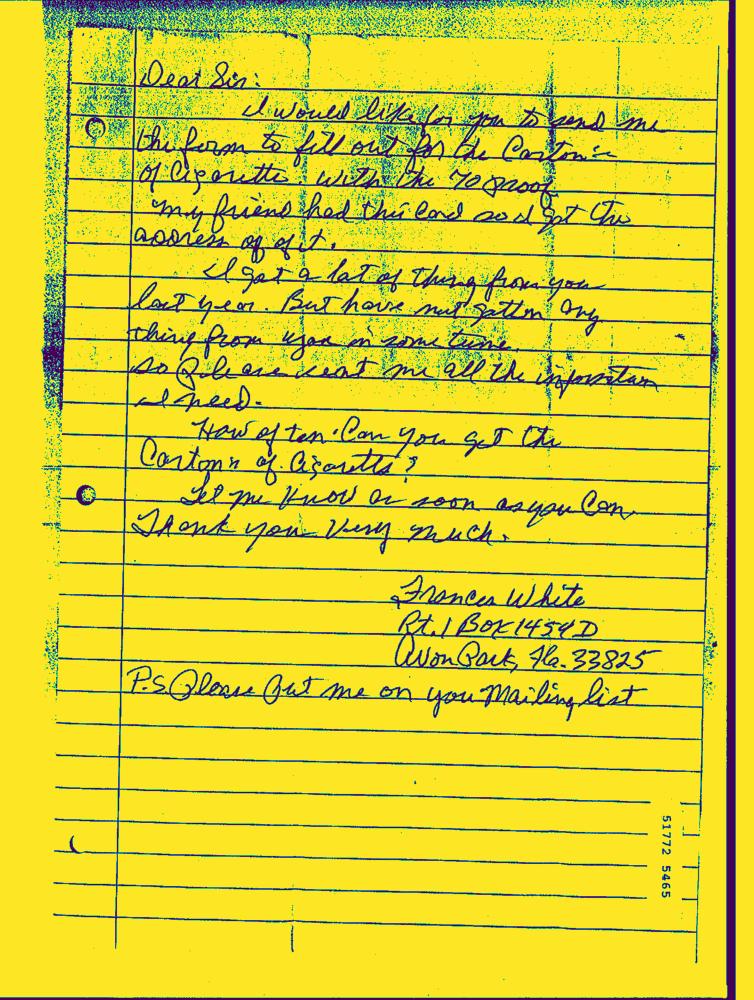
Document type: Hand-Written